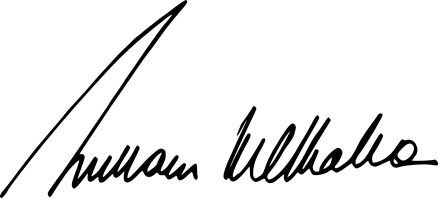
Signature of: william mcmahon